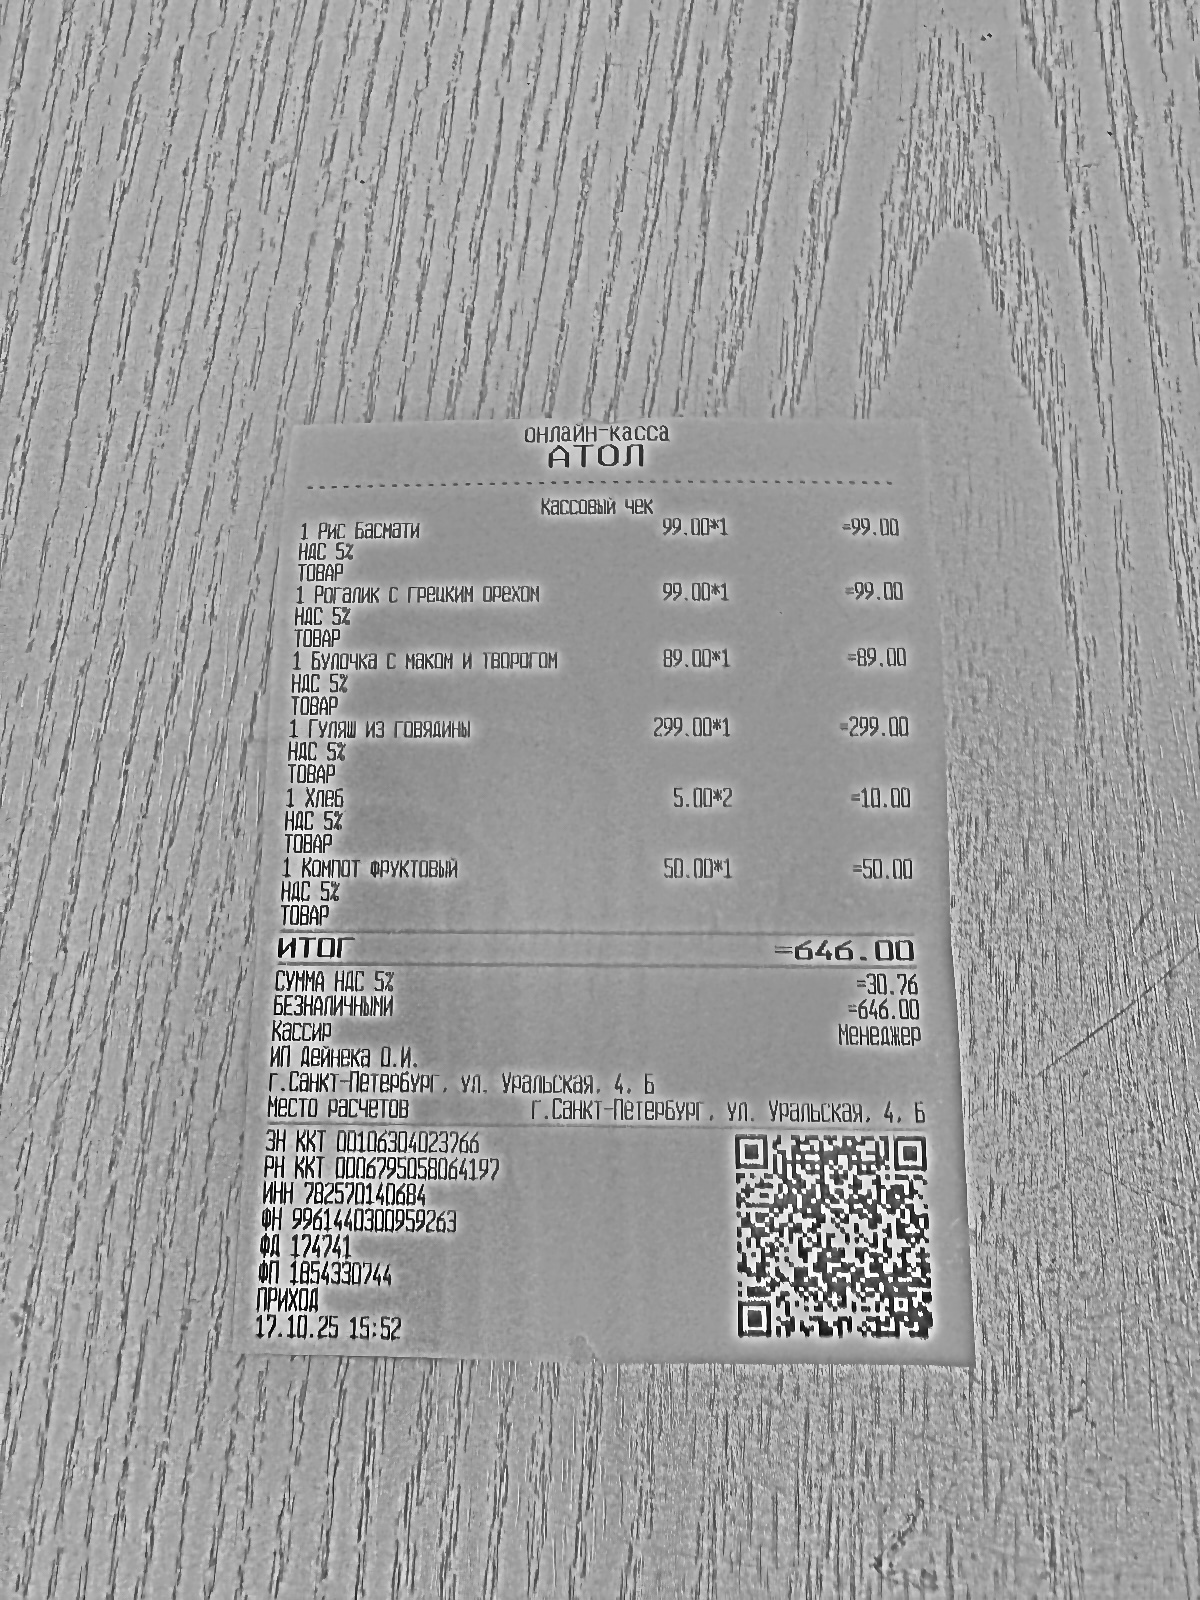
Продавец: ИП Дейнека О.И.
ИНН: 782570140684
Дата: 17.10.25
Товары: 1 Рис Басмати; 1 Рогалик с грецким орехом; 1 Булочка с маком и творогом; 1 Гуляш из говядины; 1 Хлеб; 1 Компот фруктовый
Количество: 1; 1; 1; 1; 2; 1
Цена: 99.00; 99.00; 89.00; 299.00; 5.00; 50.00
Сумма: 99.00; 99.00; 89.00; 299.00; 10.00; 50.00
Итого: 646.00